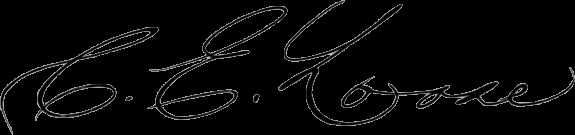
Signature of: c e loose